Question: What is the assessed value of the property as noted in the document?
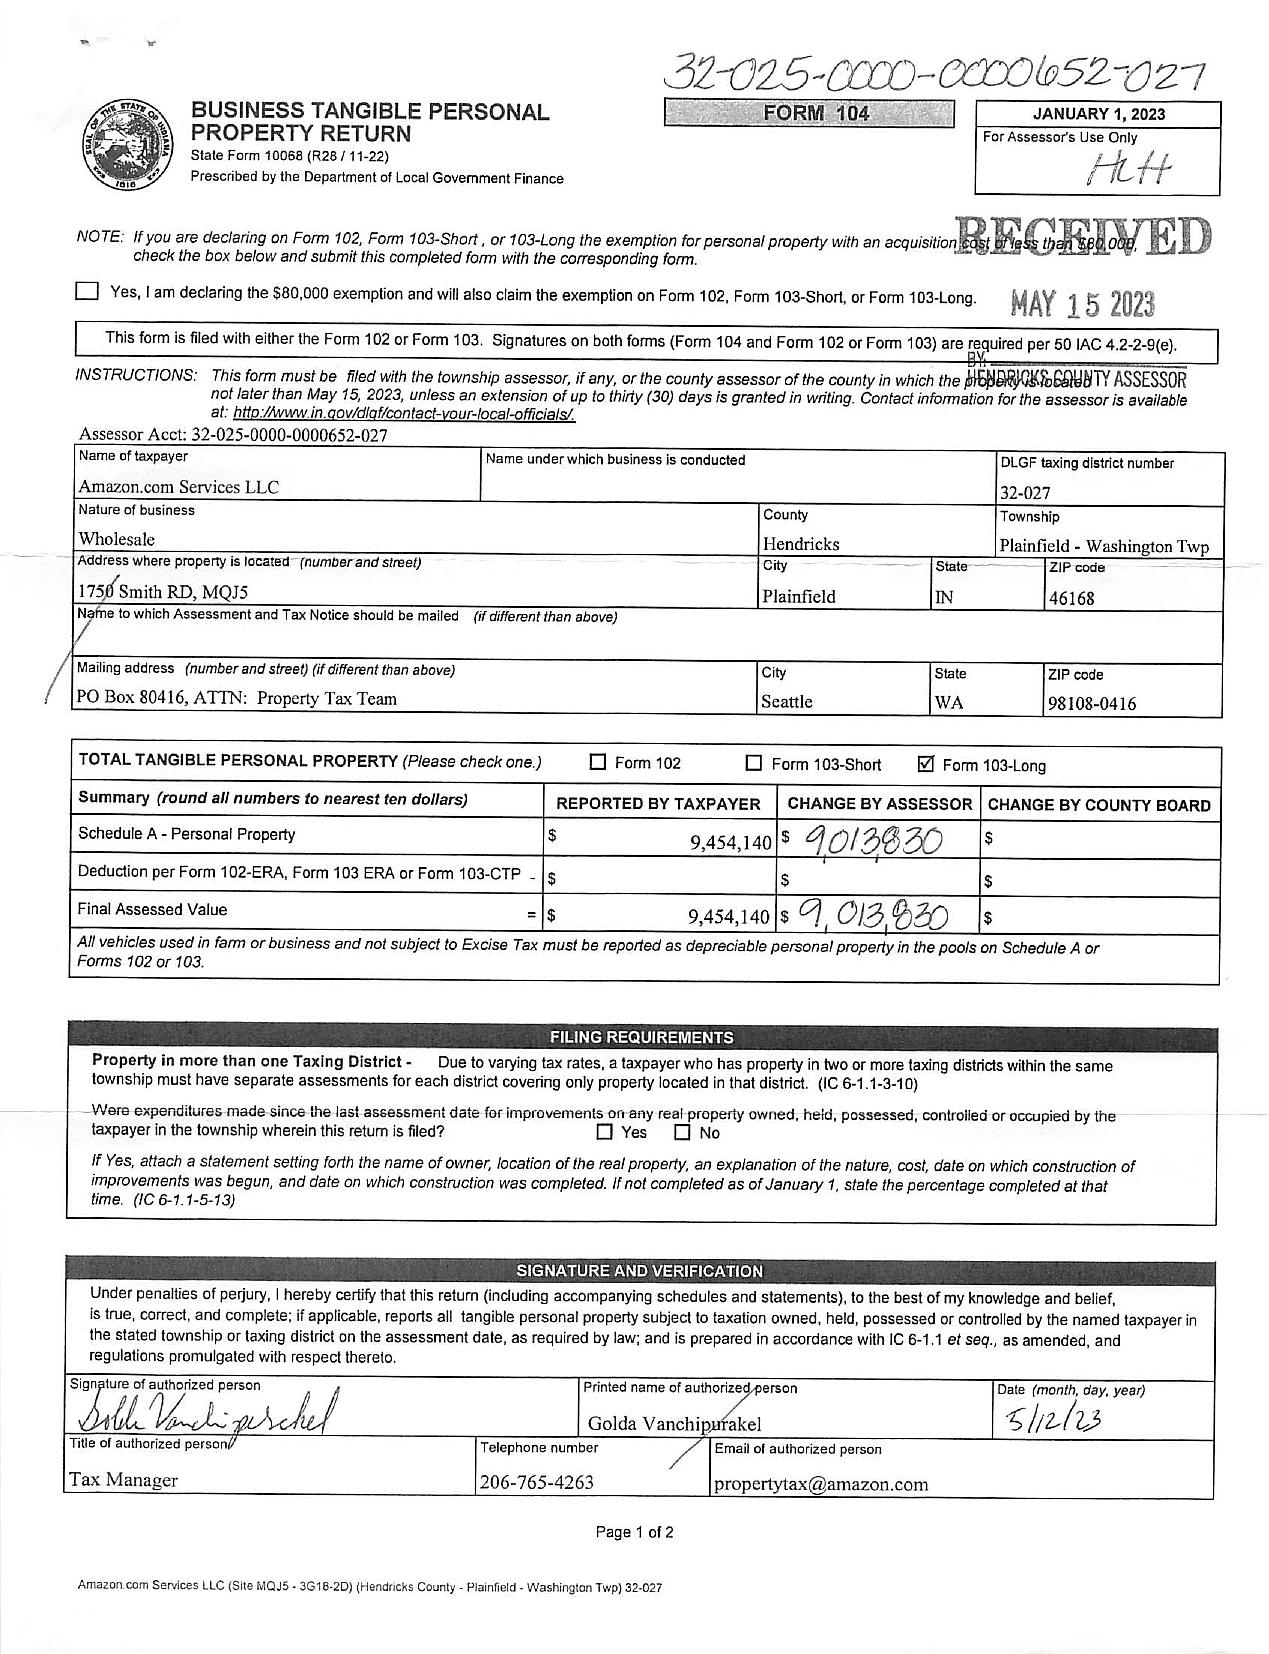
Answer: "9,013,930"